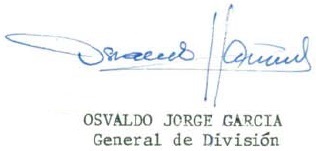
Signature of: osvaldo jorge garcía